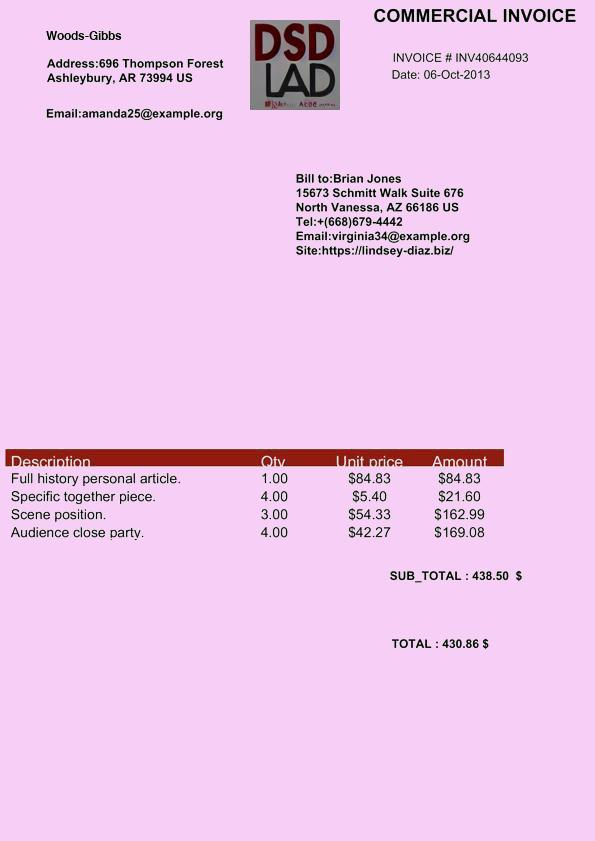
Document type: Invoice